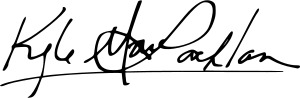
Signature of: kyle maclachlan